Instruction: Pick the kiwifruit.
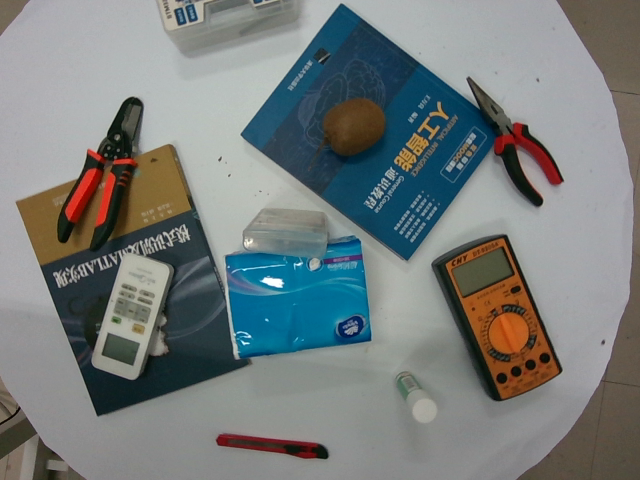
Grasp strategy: vertical